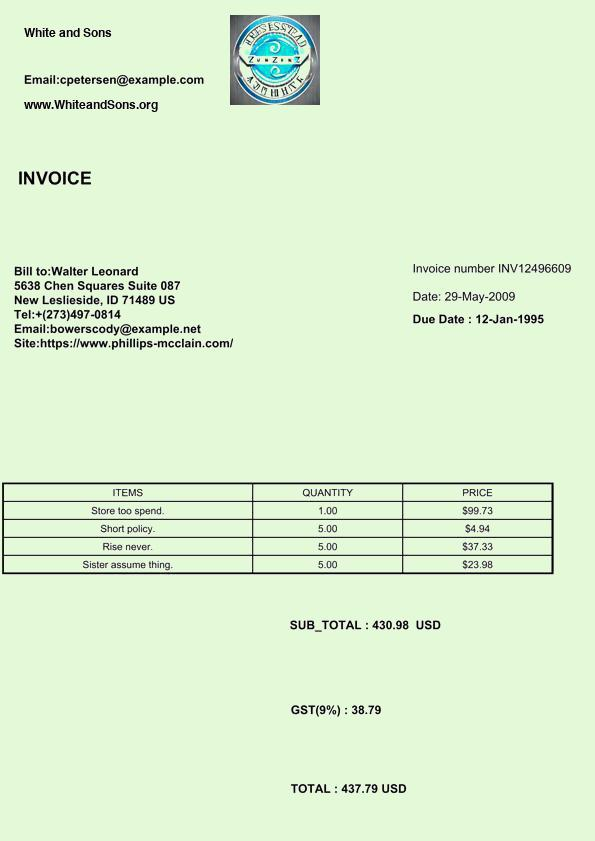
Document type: Invoice